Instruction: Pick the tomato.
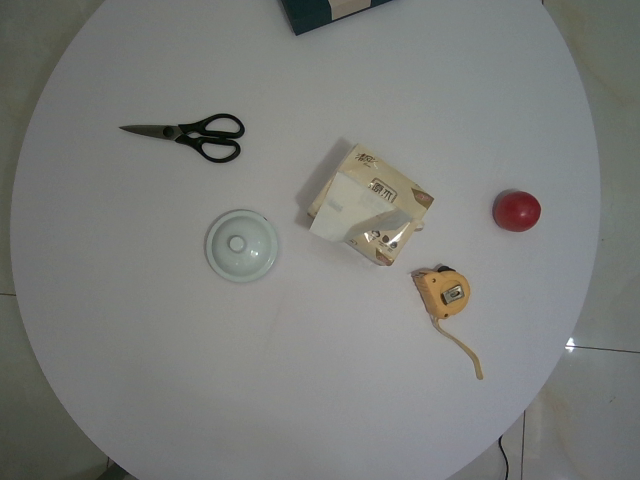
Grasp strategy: vertical